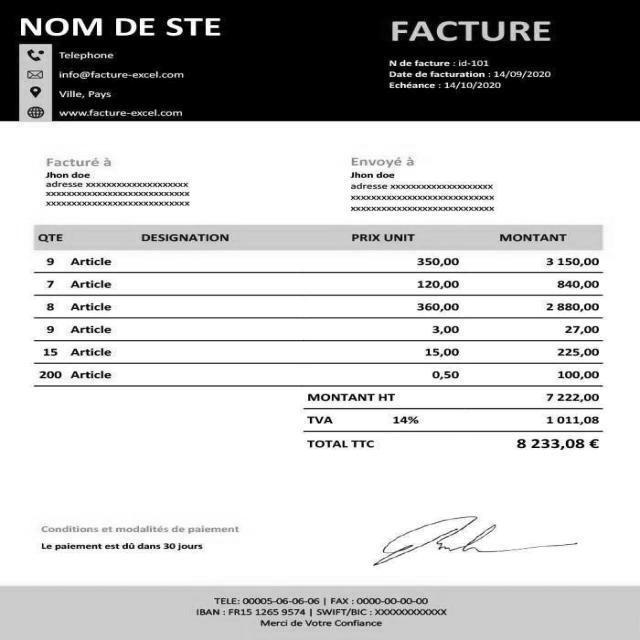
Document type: Invoice